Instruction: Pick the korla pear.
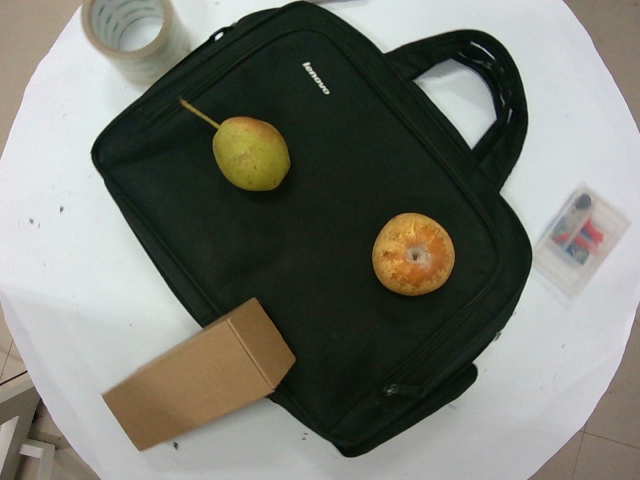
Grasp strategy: vertical